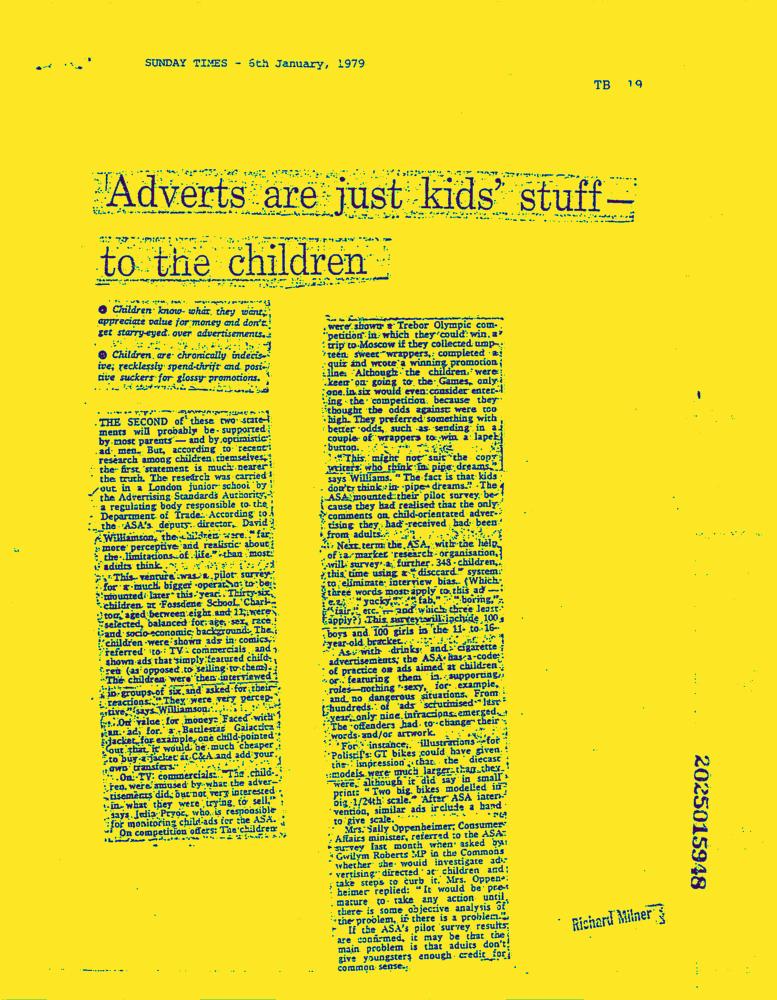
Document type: News-Article